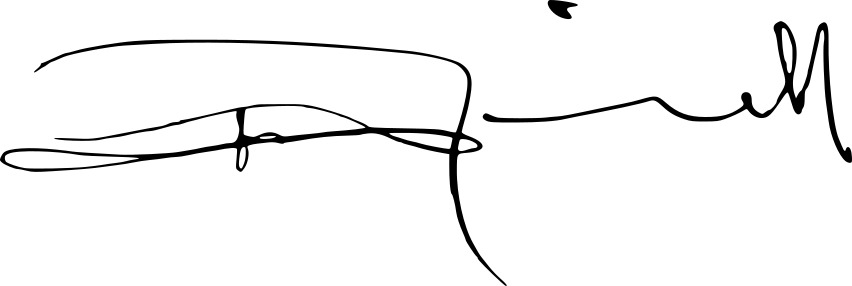
Signature of: p c jersild